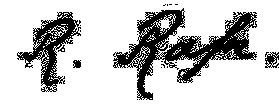
Signature of: rasmus rask